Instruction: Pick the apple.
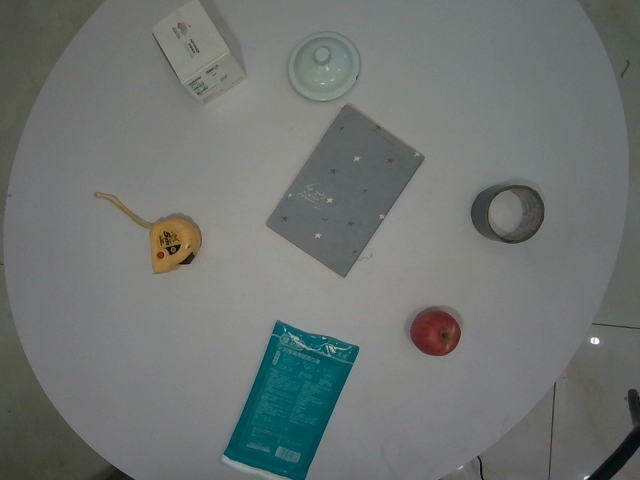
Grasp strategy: vertical